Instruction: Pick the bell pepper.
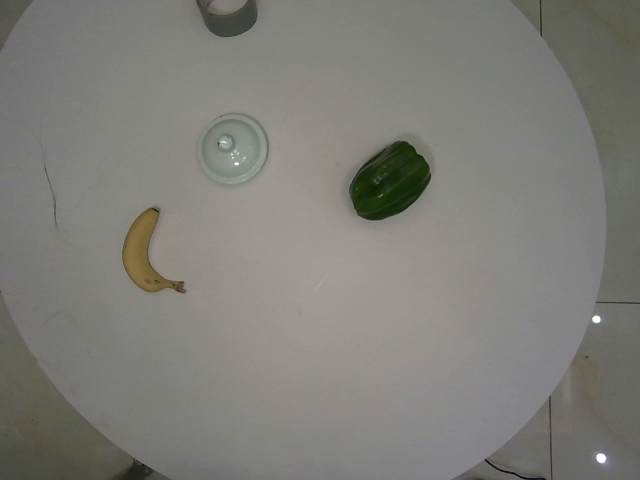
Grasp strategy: vertical